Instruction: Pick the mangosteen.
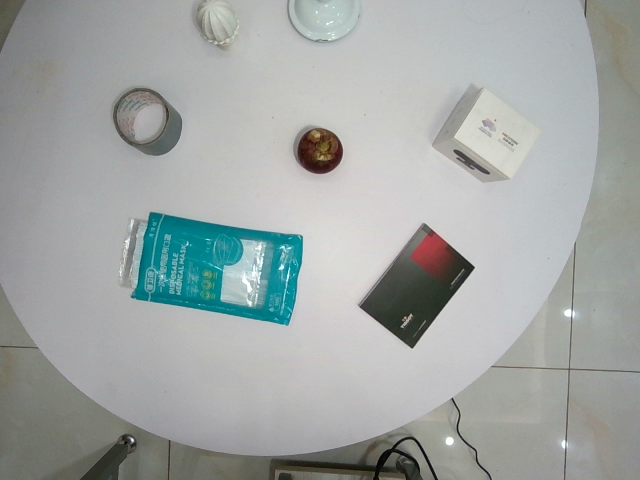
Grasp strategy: vertical